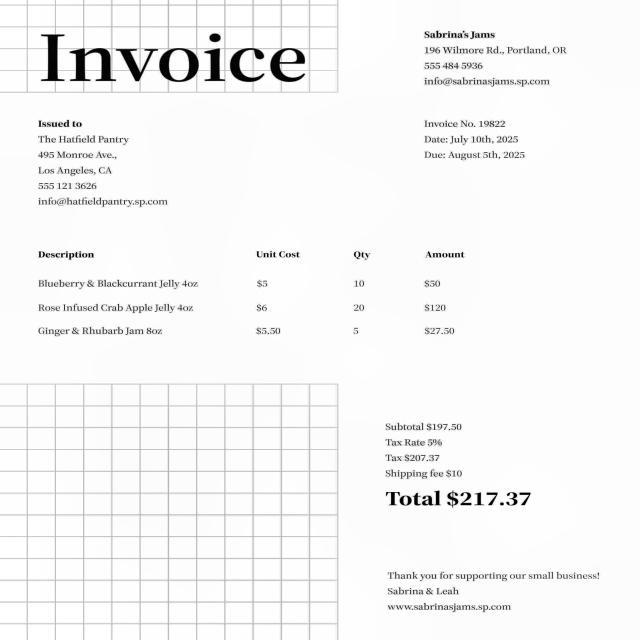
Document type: Invoice